Question: What jurisdiction, city, or county is the document associated with?
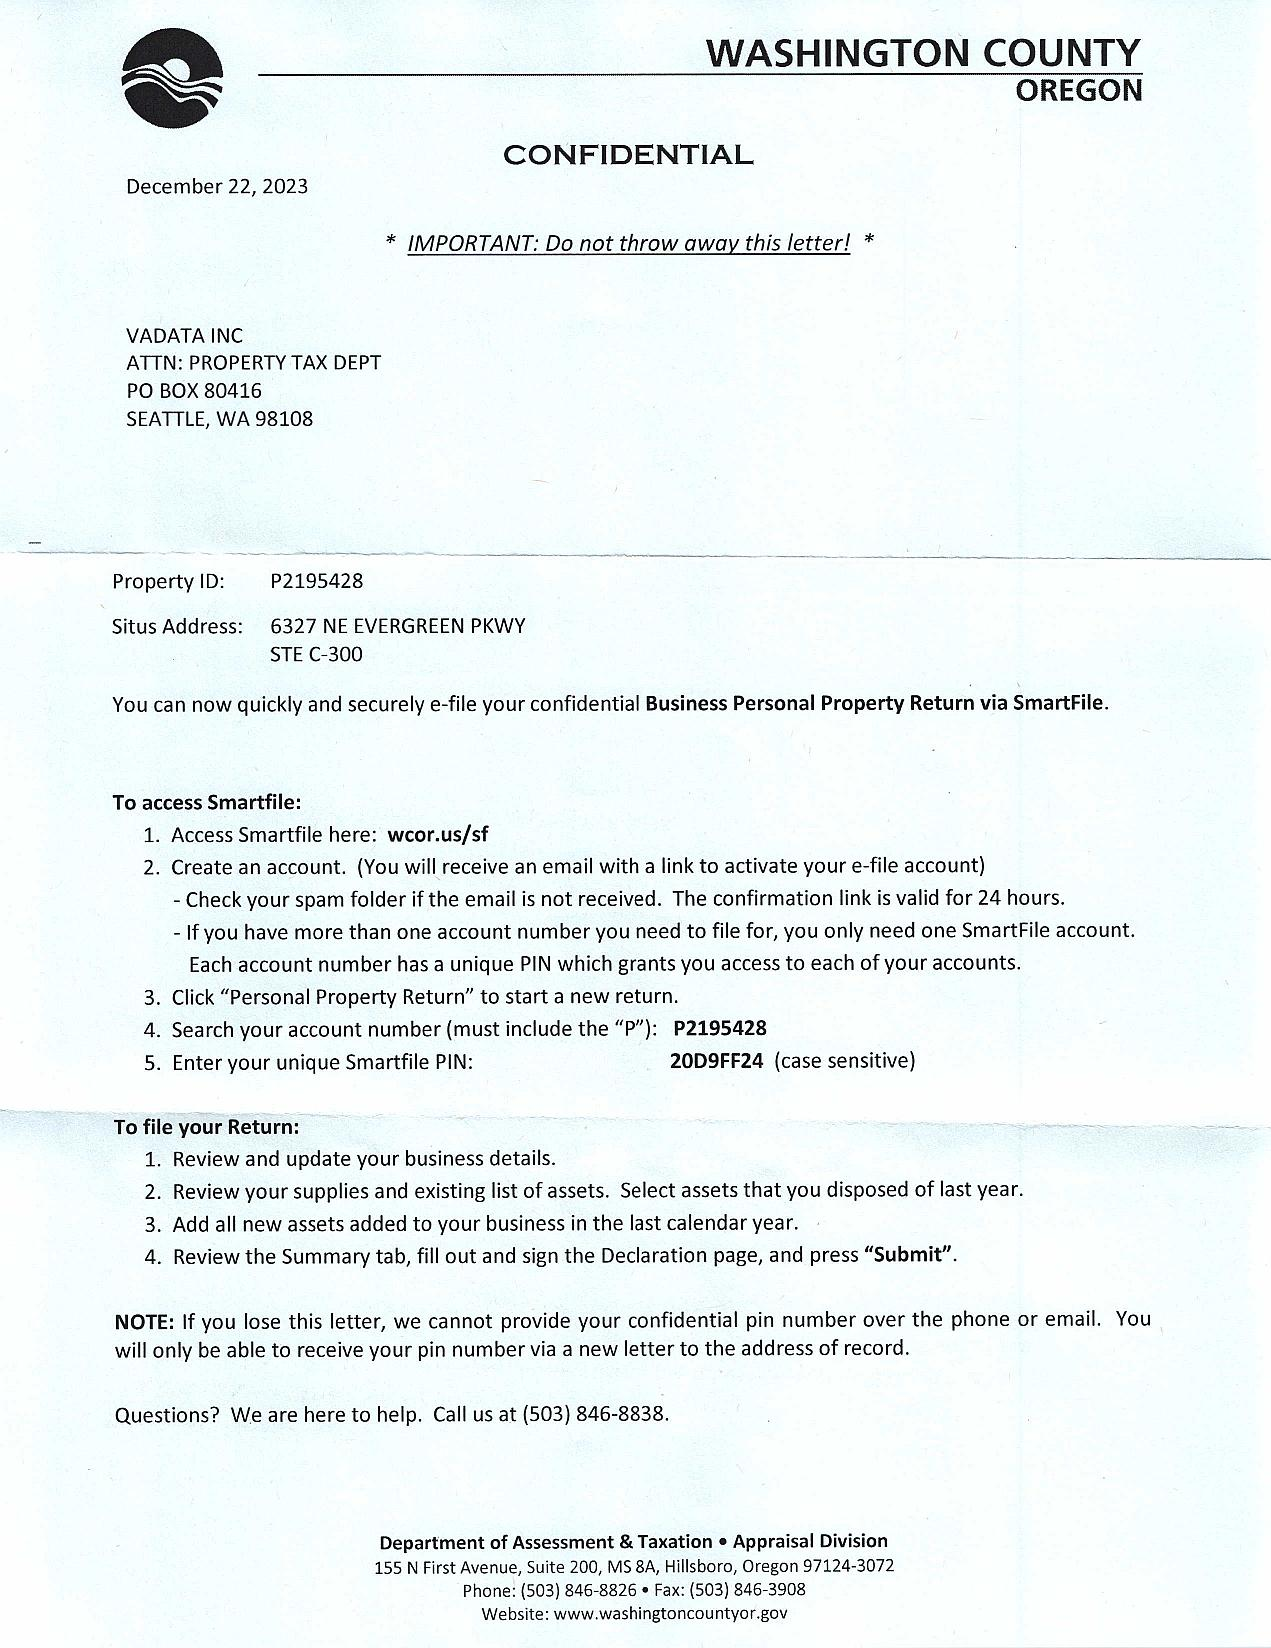
Answer: "WASHINGTON COUNTY"